Question: What is the suspected problem?
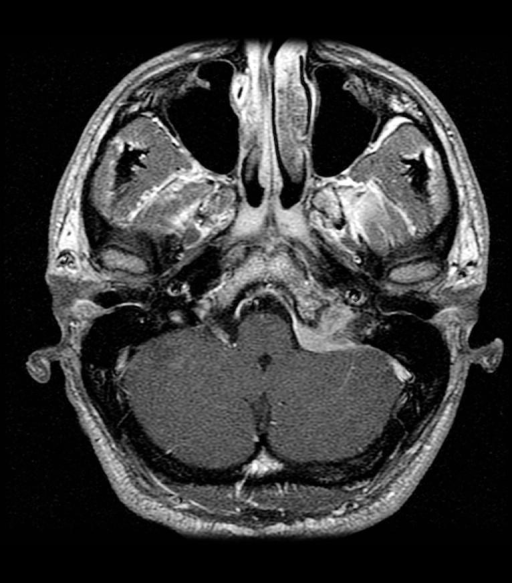
Answer: The findings suggest Multiple MR images demonstrate a dumb-bell-shaped mass at the level of the left jugular foramen, fairly isointense to brain on both T1 and T2 weighted images, which demonstrate homogeneous enhancement on T1-weighted images obtained after the IV administration of gadolinium-DTPA contrast material.  It has mass effect on the underlying medulla.  It also has thickened, enhancing, "dural tail."

Non-contrast CT images demonstrate fairly diffuse calcification throughout the mass.. Multiple MR images demonstrate a dumb-bell-shaped mass at the level of the left jugular foramen, fairly isointense to brain on both T1 and T2 weighted images, which demonstrate homogeneous enhancement on T1-weighted images obtained after the IV administration of gadolinium-DTPA contrast material.  It has mass effect on the underlying medulla.  It also has thickened, enhancing, "dural tail.". The patient might have a history of 26 year-old man, detailed history withheld.